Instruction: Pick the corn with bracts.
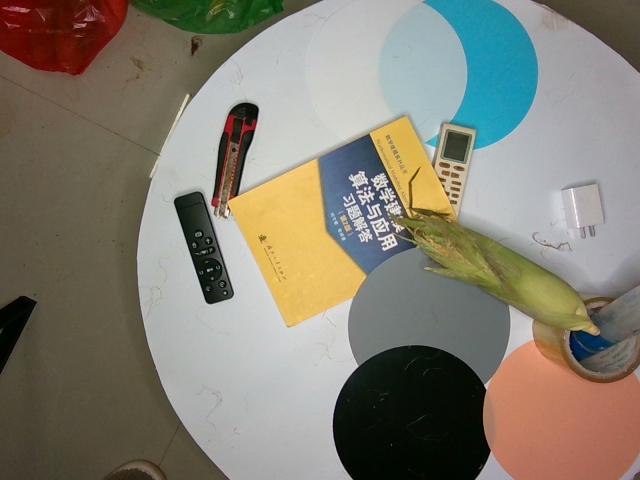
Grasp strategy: vertical